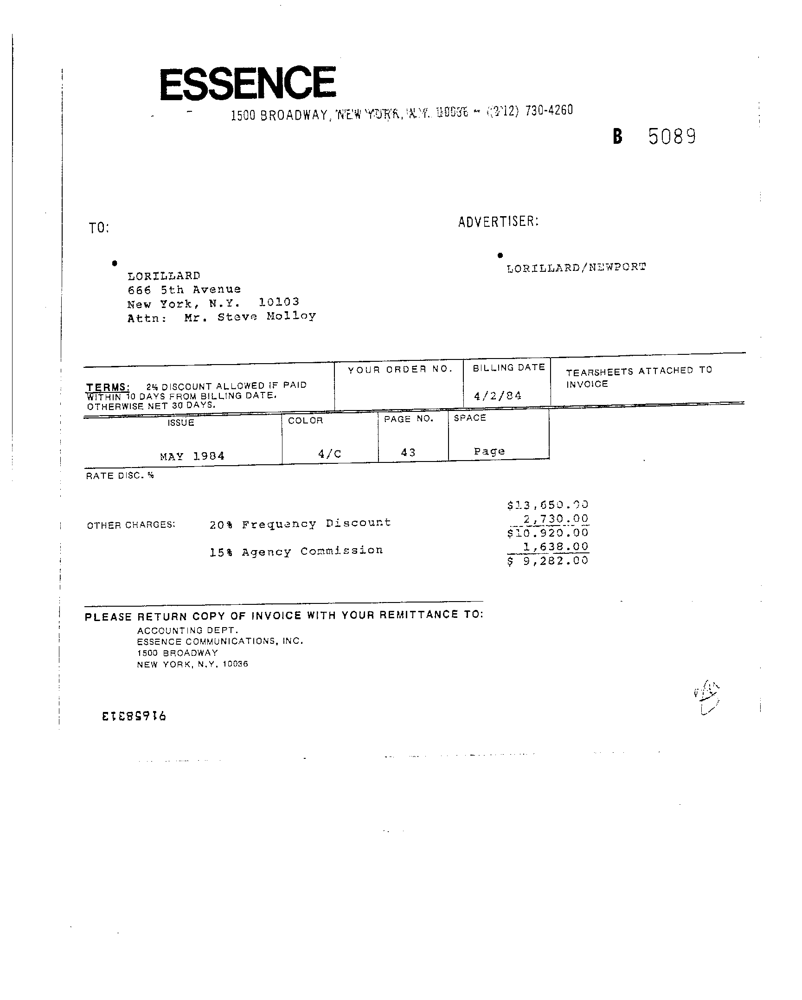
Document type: Invoice